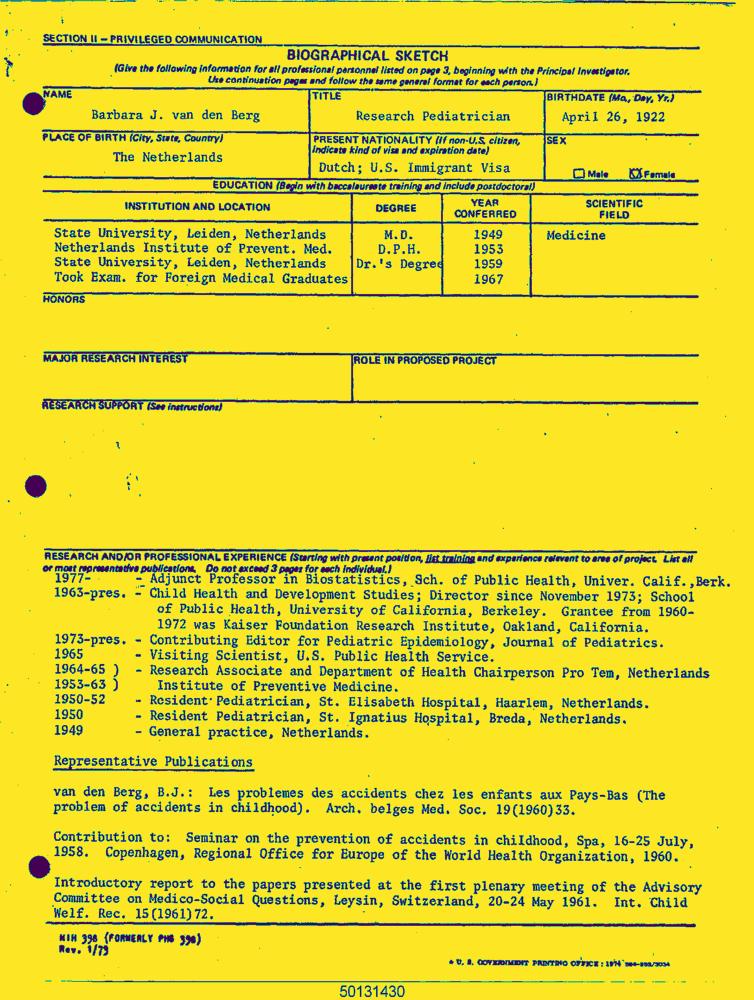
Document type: Resume-Doc